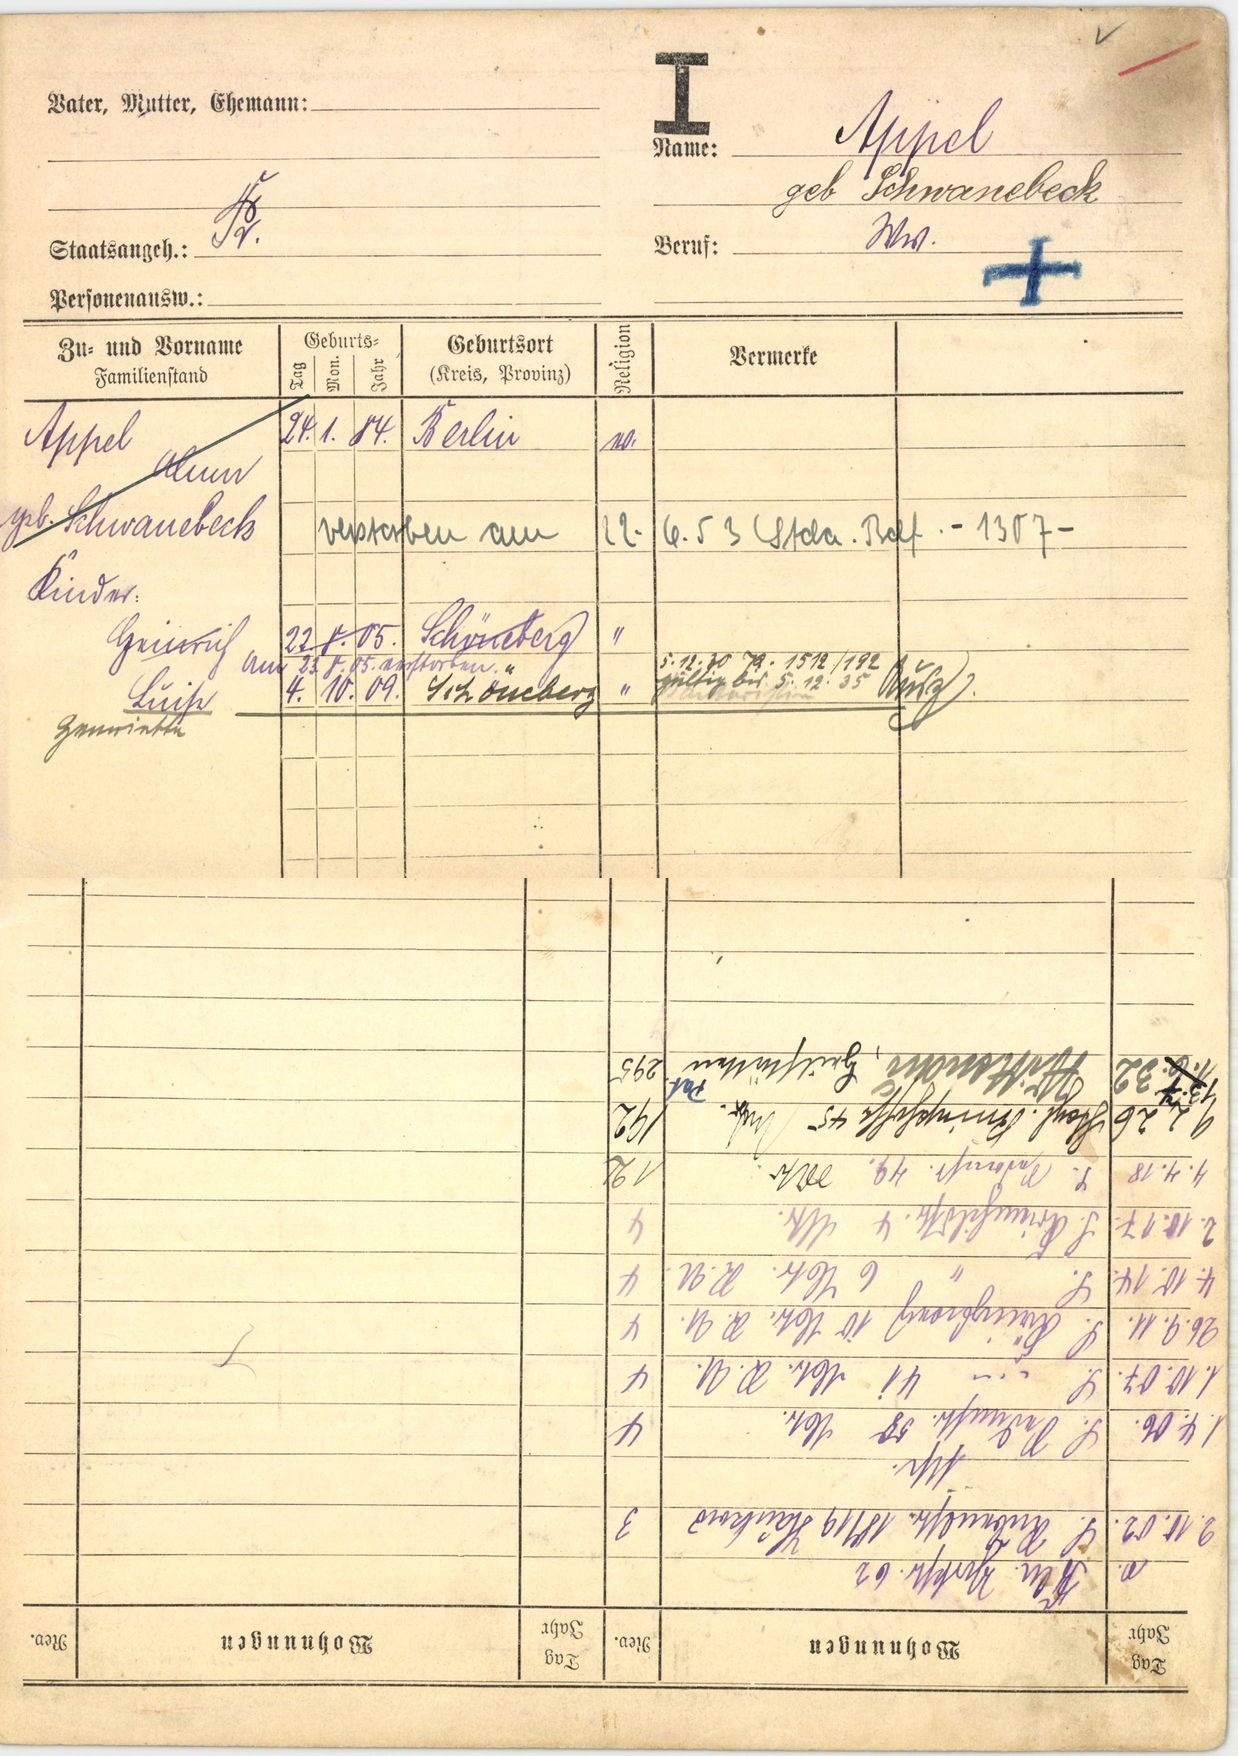
Appel

geb Schwanebeck